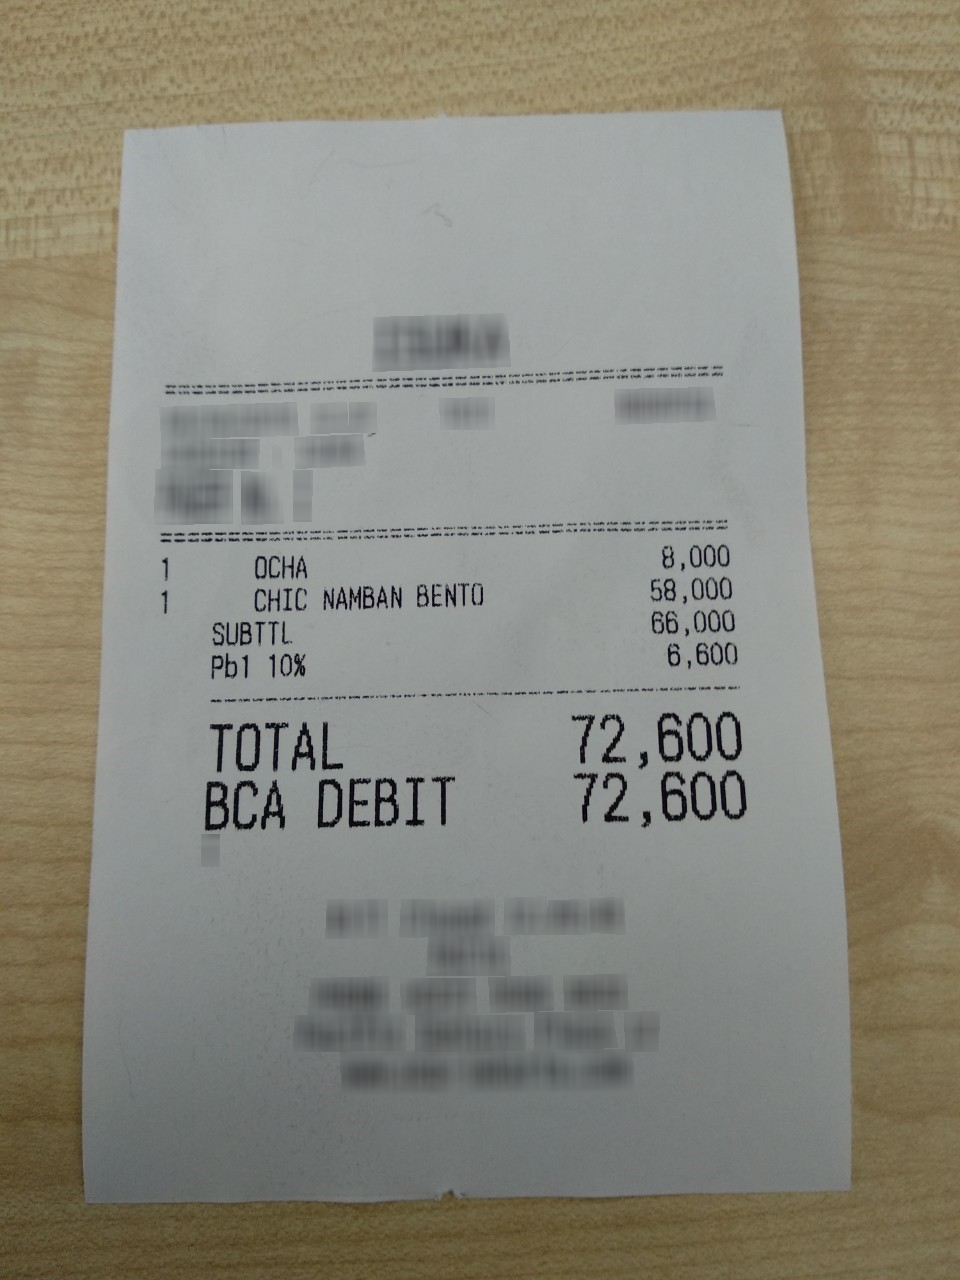
Extraction:
receipt: line_items: name: OCHA
price: 8,000
qty: 1
name: CHIC NAMBAN BENTO
price: 58,000
qty: 1
subtotal: 66,000
tax: 6,600
total: 72,600